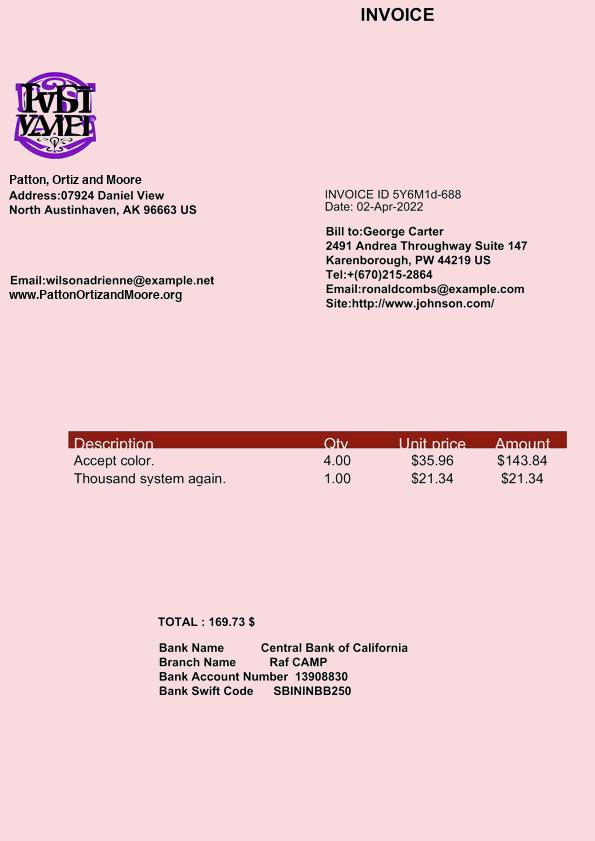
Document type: Invoice